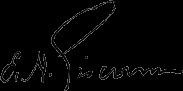
Signature of: emerson hamilton liscum